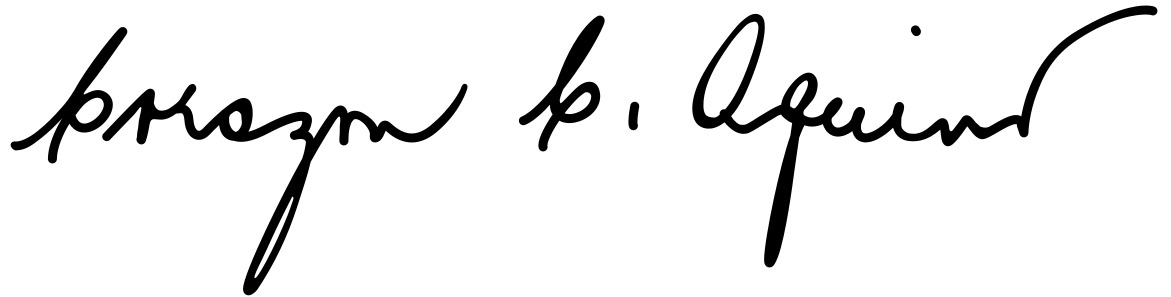
Signature of: corazon aquino